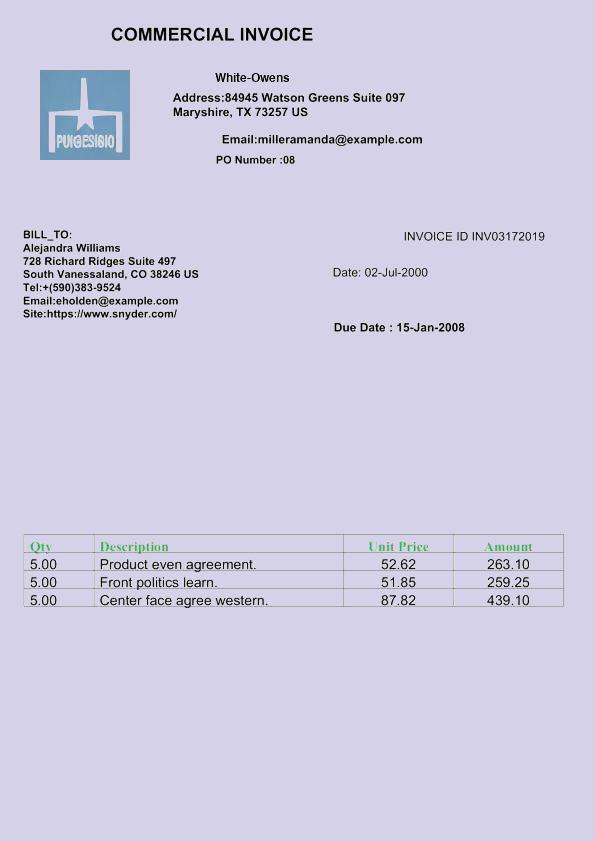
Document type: Invoice